Question: In what way does the history help explain the case?
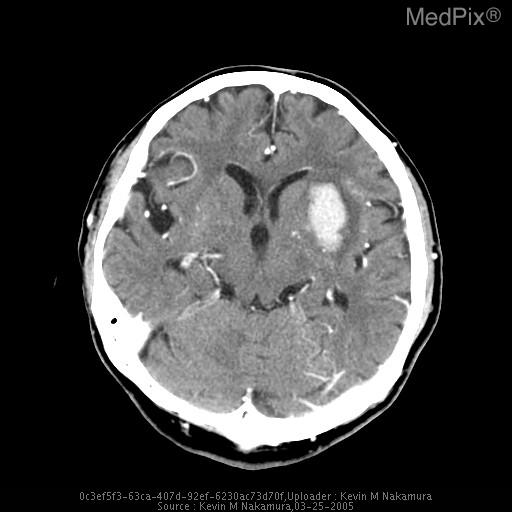
Answer: The patient's history of 36 year old male with long standing history of poorly controlled hypertension.  Patient reported to medical attention with right upper and lower extremity weakness and expressive aphasia. is key in understanding the case.